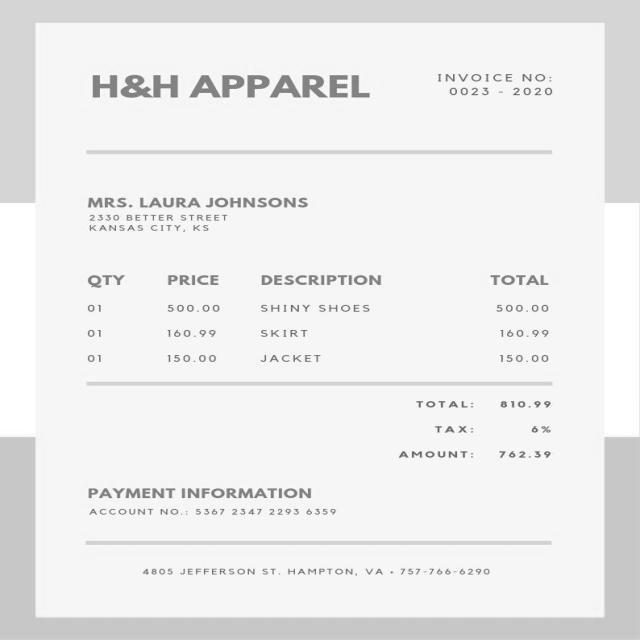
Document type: Invoice